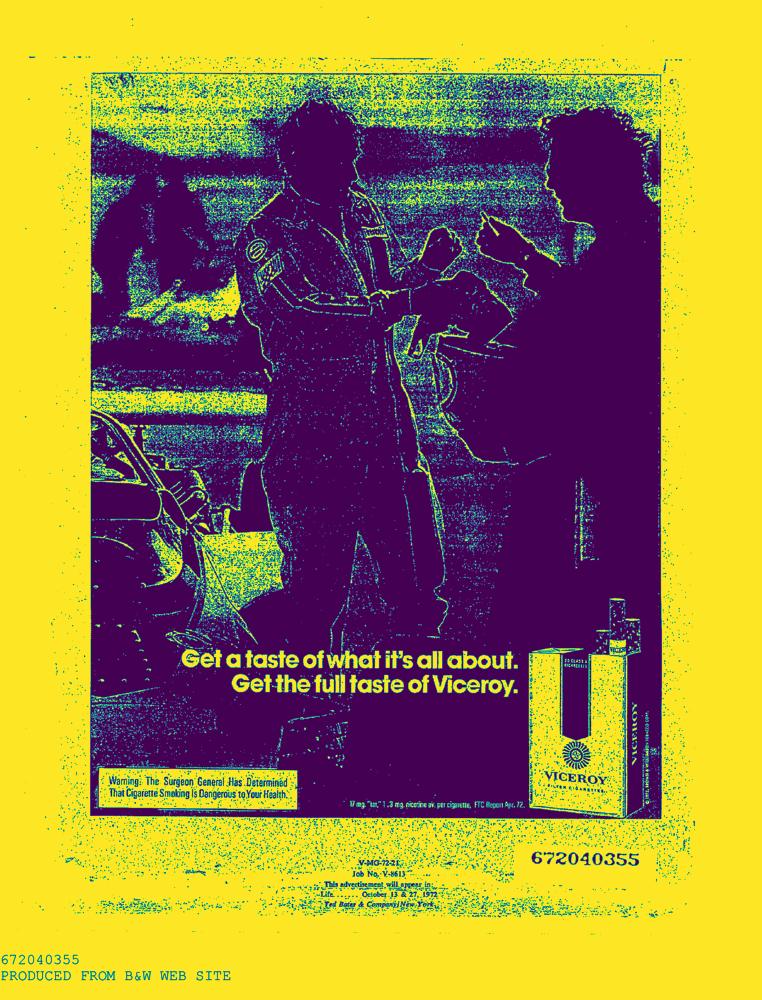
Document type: AD